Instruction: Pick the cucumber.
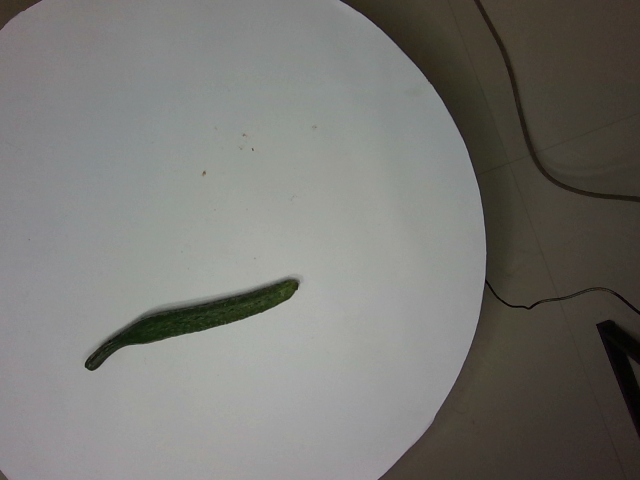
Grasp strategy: vertical